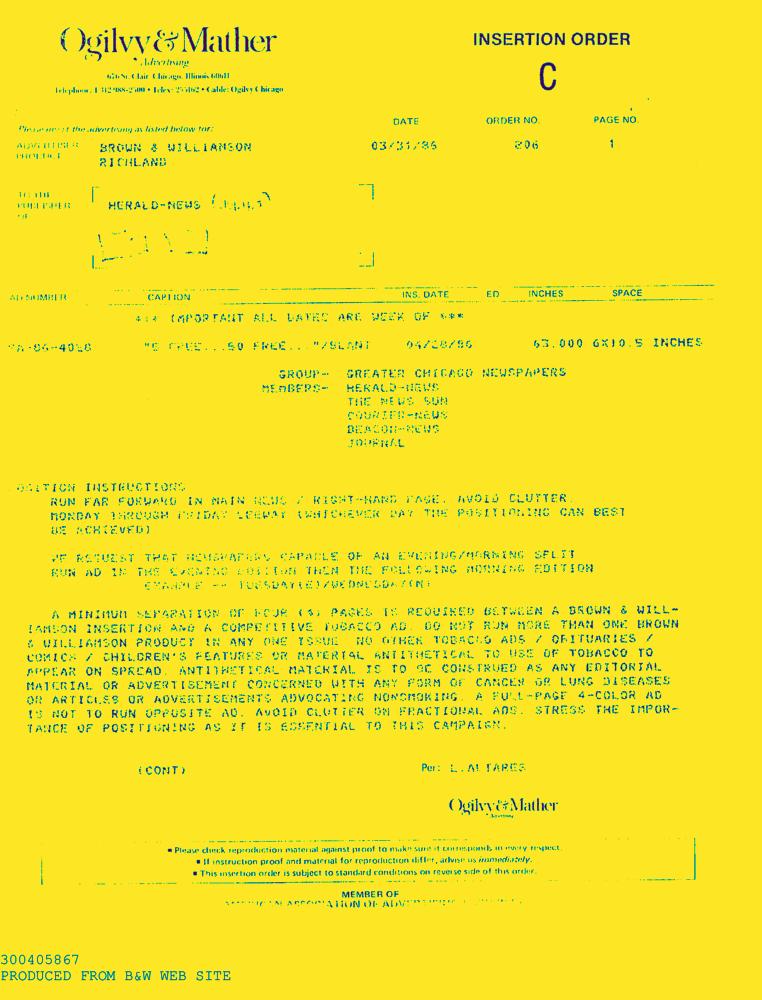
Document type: AD